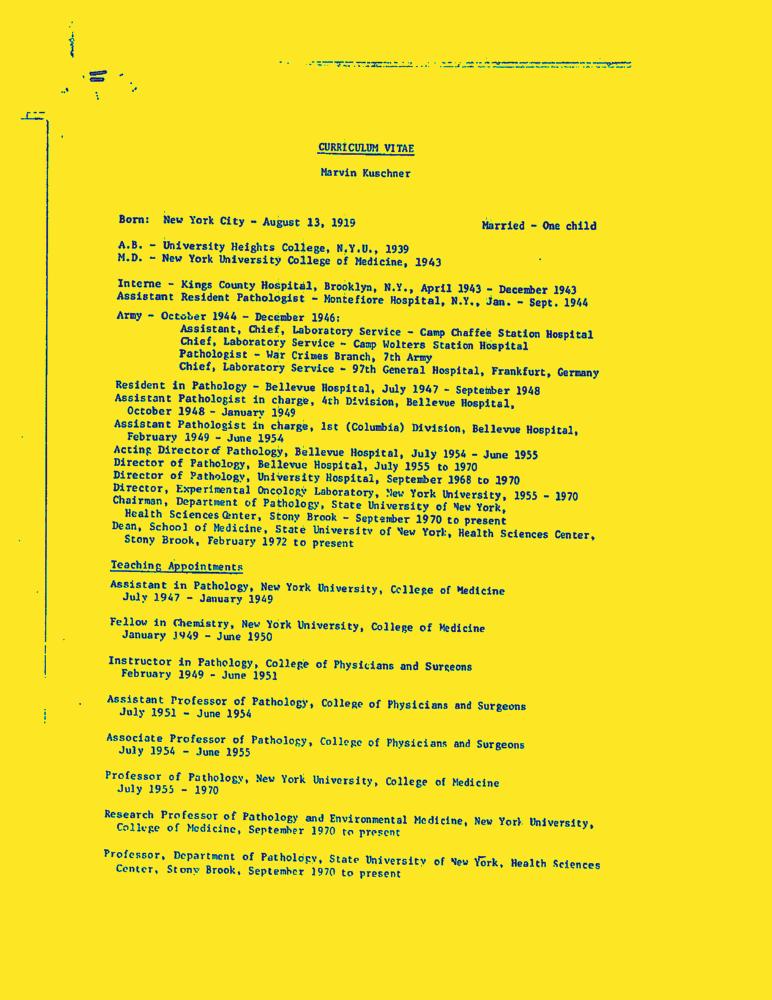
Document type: Resume-Doc